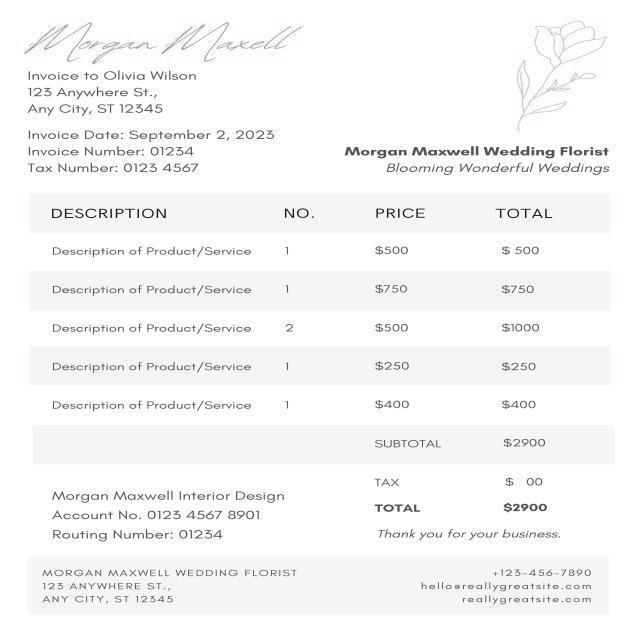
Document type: Invoice